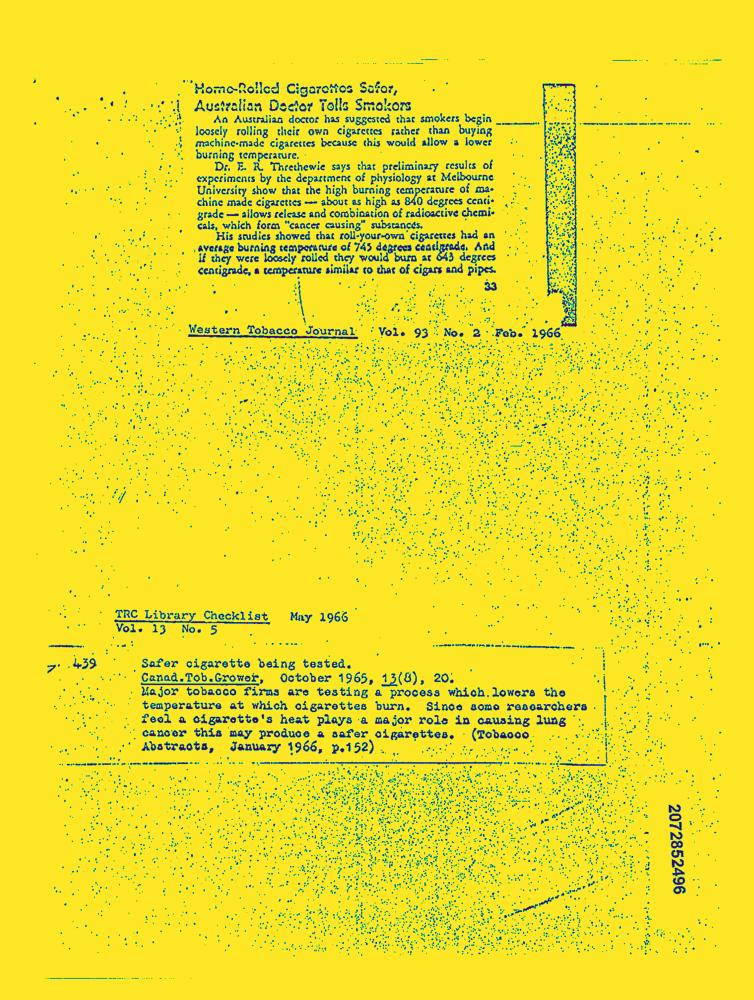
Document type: News-Article